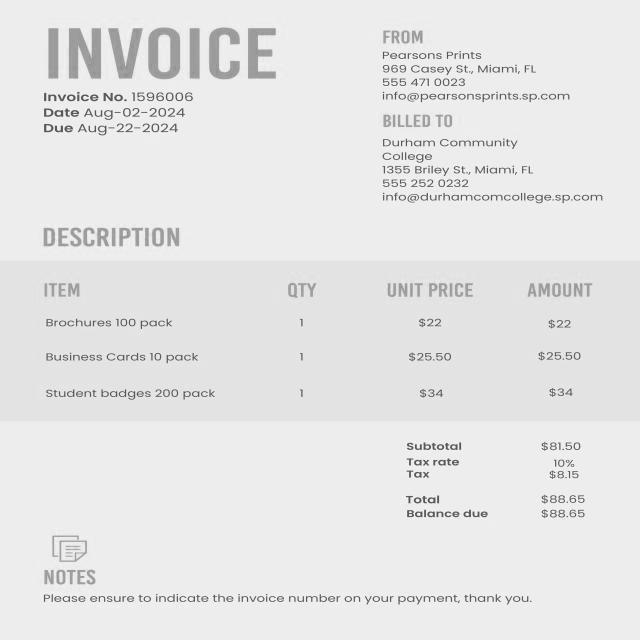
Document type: Invoice